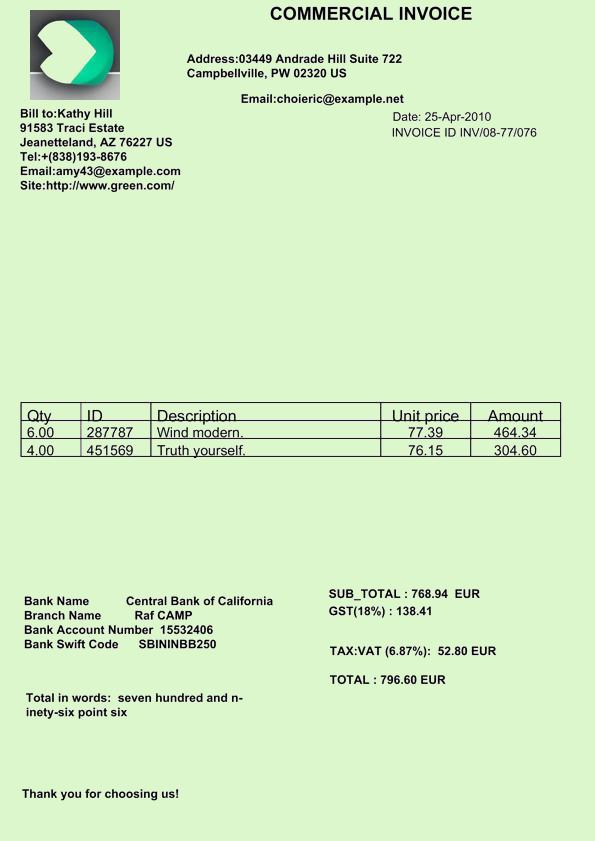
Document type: Invoice